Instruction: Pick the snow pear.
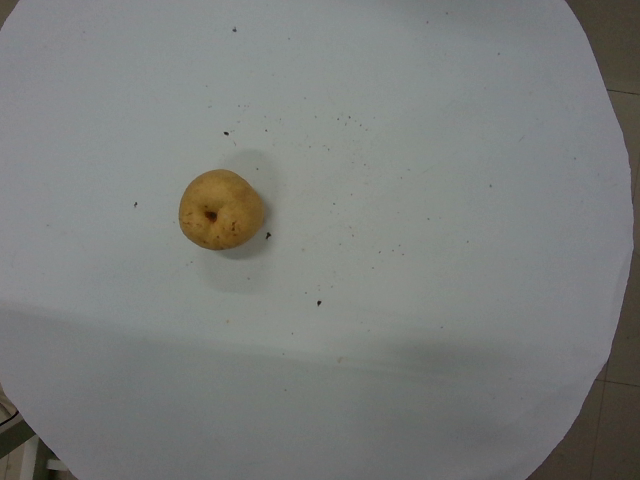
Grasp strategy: vertical